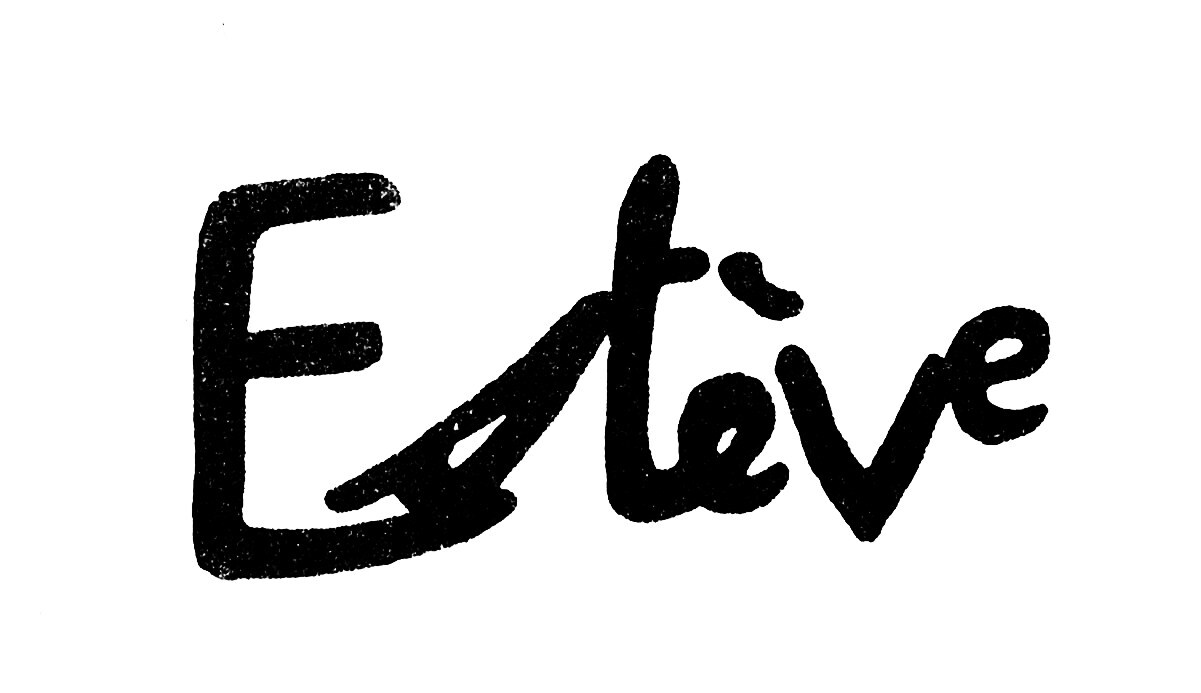
Signature of: maurice estève